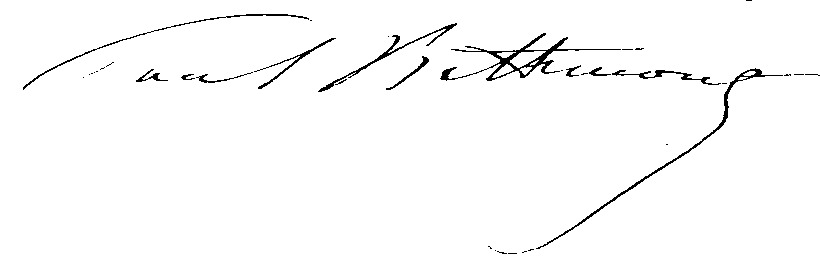
Signature of: paul louis gabriel bethmont